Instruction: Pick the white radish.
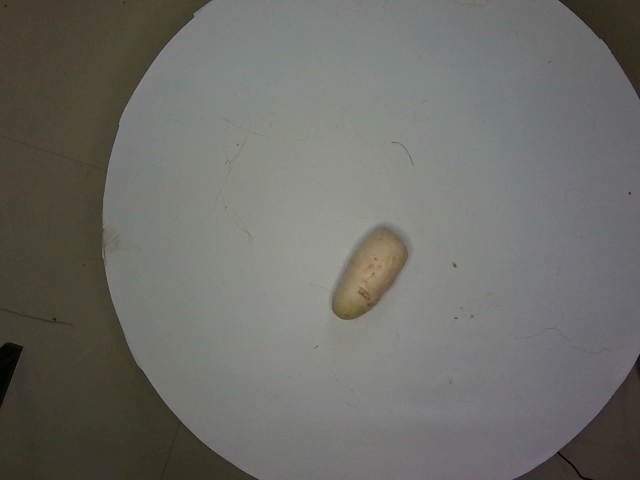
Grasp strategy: vertical